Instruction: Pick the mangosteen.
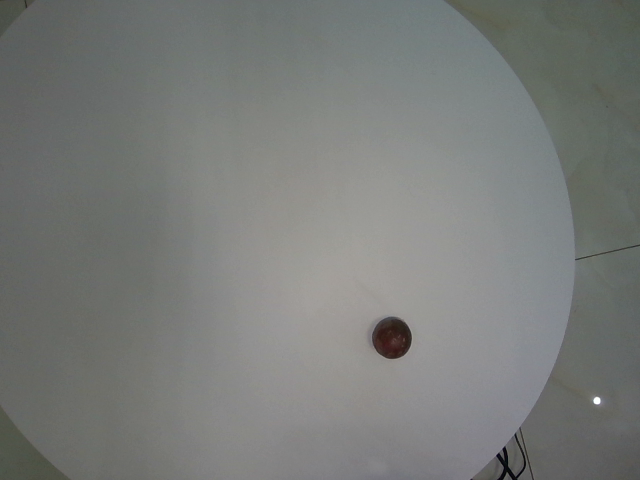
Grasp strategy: vertical